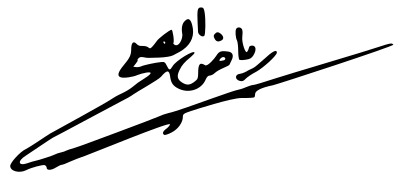
Signature of: riad al solh